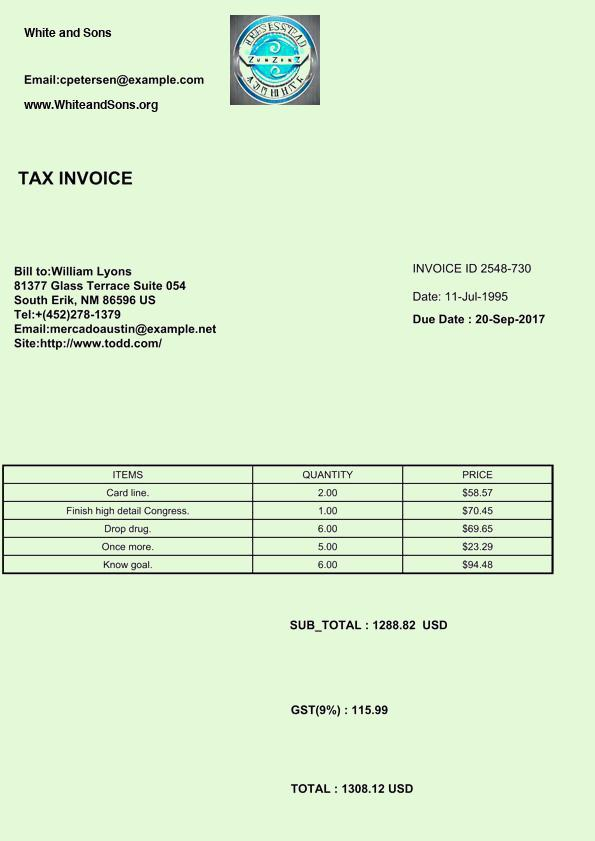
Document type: Invoice